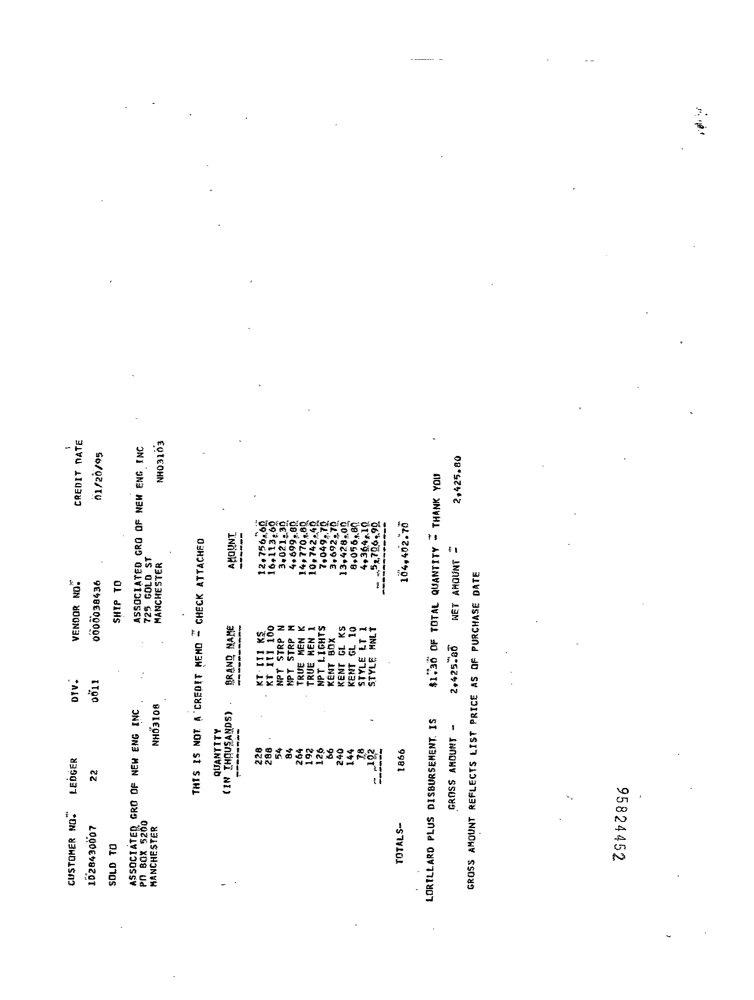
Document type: Invoice